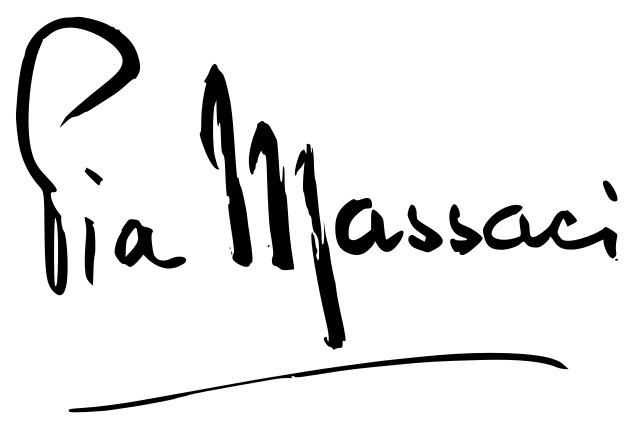
Signature of: pia massaci